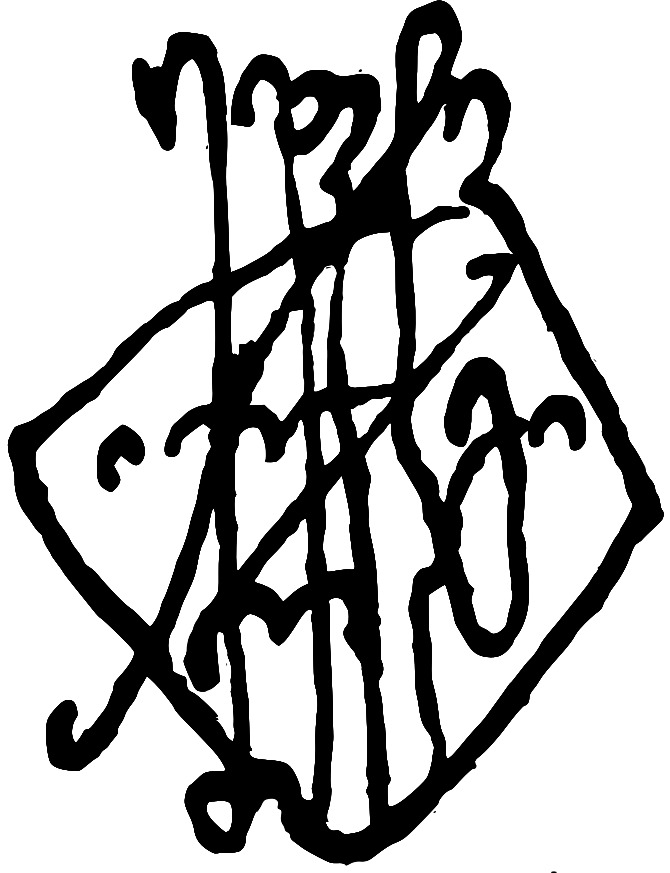
Signature of: george iii of imereti